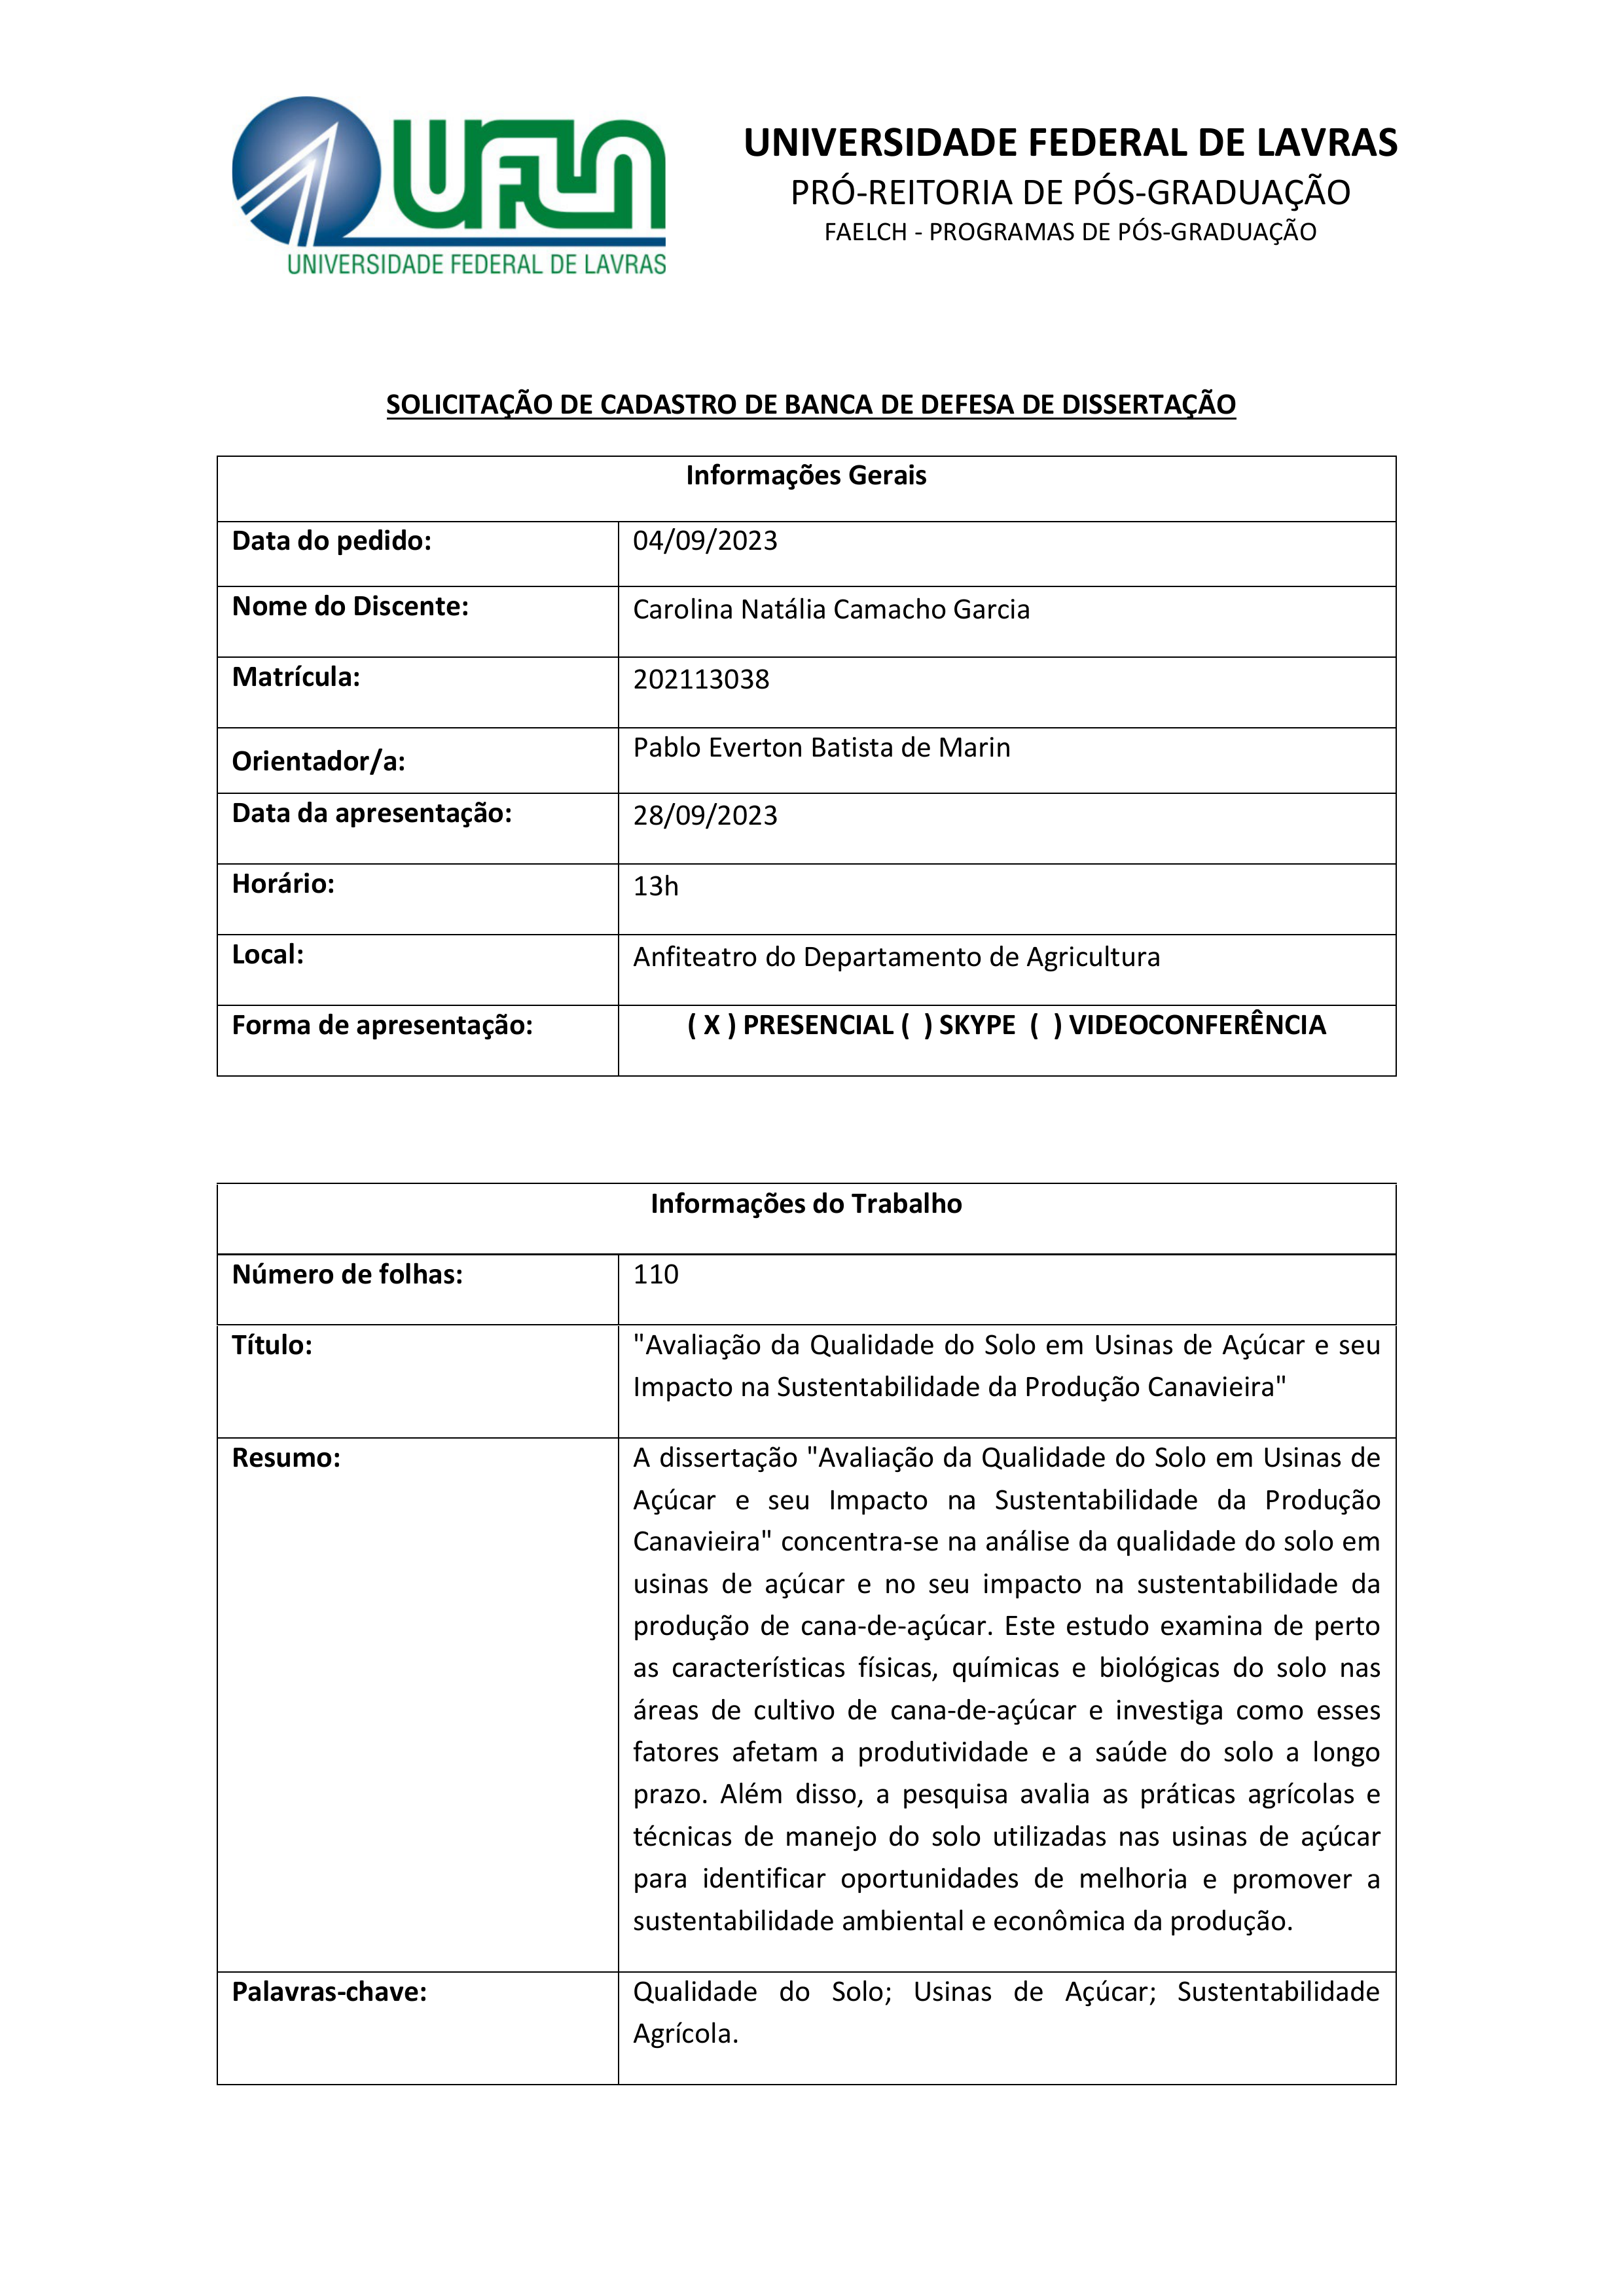
UFLA
UNIVERSIDADE FEDERAL DE LAVRAS
PRÓ-REITORIA DE PÓS-GRADUAÇÃO
FAELCH - PROGRAMAS DE PÓS-GRADUAÇÃO
UNIVERSIDADE FEDERAL DE LAVRAS
SOLICITAÇÃO DE CADASTRO DE BANCA DE DEFESA DE DISSERTAÇÃO
Informações Gerais
Data do pedido:
04/09/2023
Nome do Discente:
Carolina Natália Camacho Garcia
Matrícula:
202113038
Orientador/a:
Pablo Everton Batista de Marin
Data da apresentação:
28/09/2023
Horário:
13h
Local:
Anfiteatro do Departamento de Agricultura
Forma de apresentação:
() VIDEOCONFERÊNCIA
() SKYPE
PRESENCIAL
(X)
Informações do Trabalho
Número de folhas:
110
Título:
"Avaliação da Qualidade do Solo em Usinas de Açúcar e seu Impacto na Sustentabilidade da Produção Canavieira"
Resumo:
A dissertação "Avaliação da Qualidade do Solo em Usinas de Açúcar e seu Impacto na Sustentabilidade da Produção Canavieira" concentra-se na análise da qualidade do solo em usinas de açúcar e no seu impacto na sustentabilidade da produção de cana-de-açúcar. Este estudo examina de perto as características físicas, químicas e biológicas do solo nas áreas de cultivo de cana-de-açúcar e investiga como esses fatores afetam a produtividade e a saúde do solo a longo prazo. Além disso, a pesquisa avalia as práticas agrícolas e técnicas de manejo do solo utilizadas nas usinas de açúcar para identificar oportunidades de melhoria e promover a sustentabilidade ambiental e econômica da produção.
Palavras-chave:
Qualidade do Solo; Usinas de Açúcar; Sustentabilidade Agrícola.